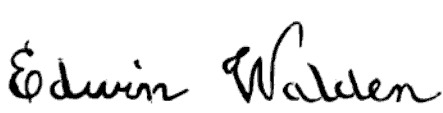
Signature of: edwin walden